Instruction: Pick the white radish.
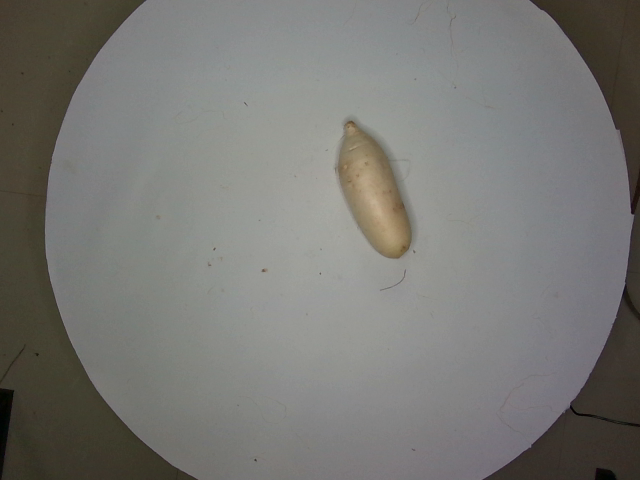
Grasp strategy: vertical